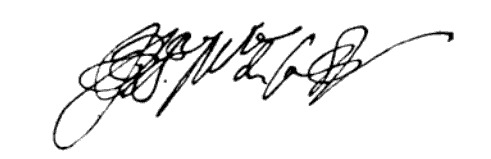
Signature of: francesco gonzaga